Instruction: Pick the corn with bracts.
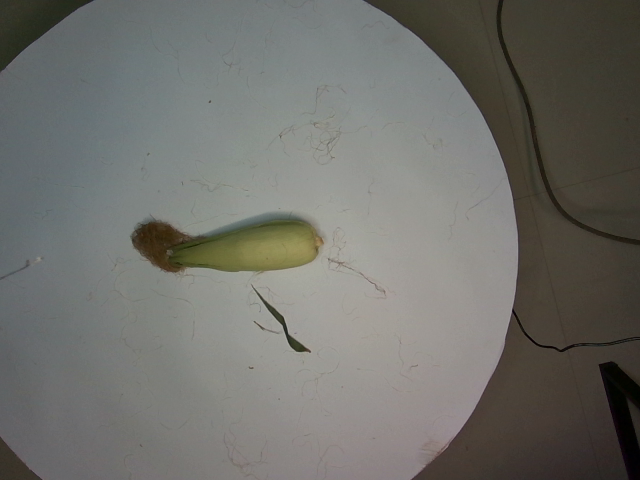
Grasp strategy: vertical